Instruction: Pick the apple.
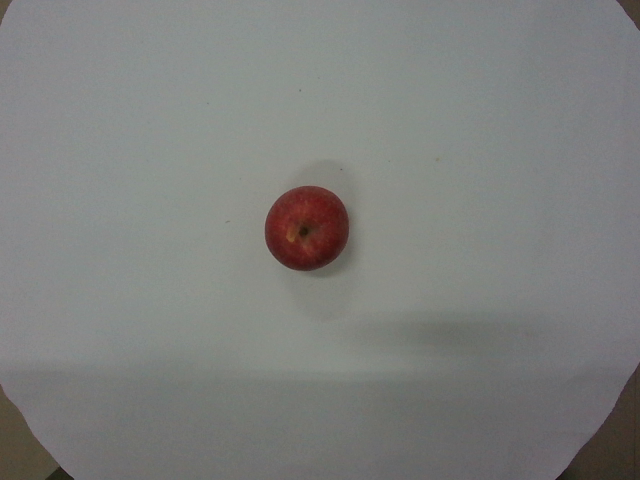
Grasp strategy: vertical